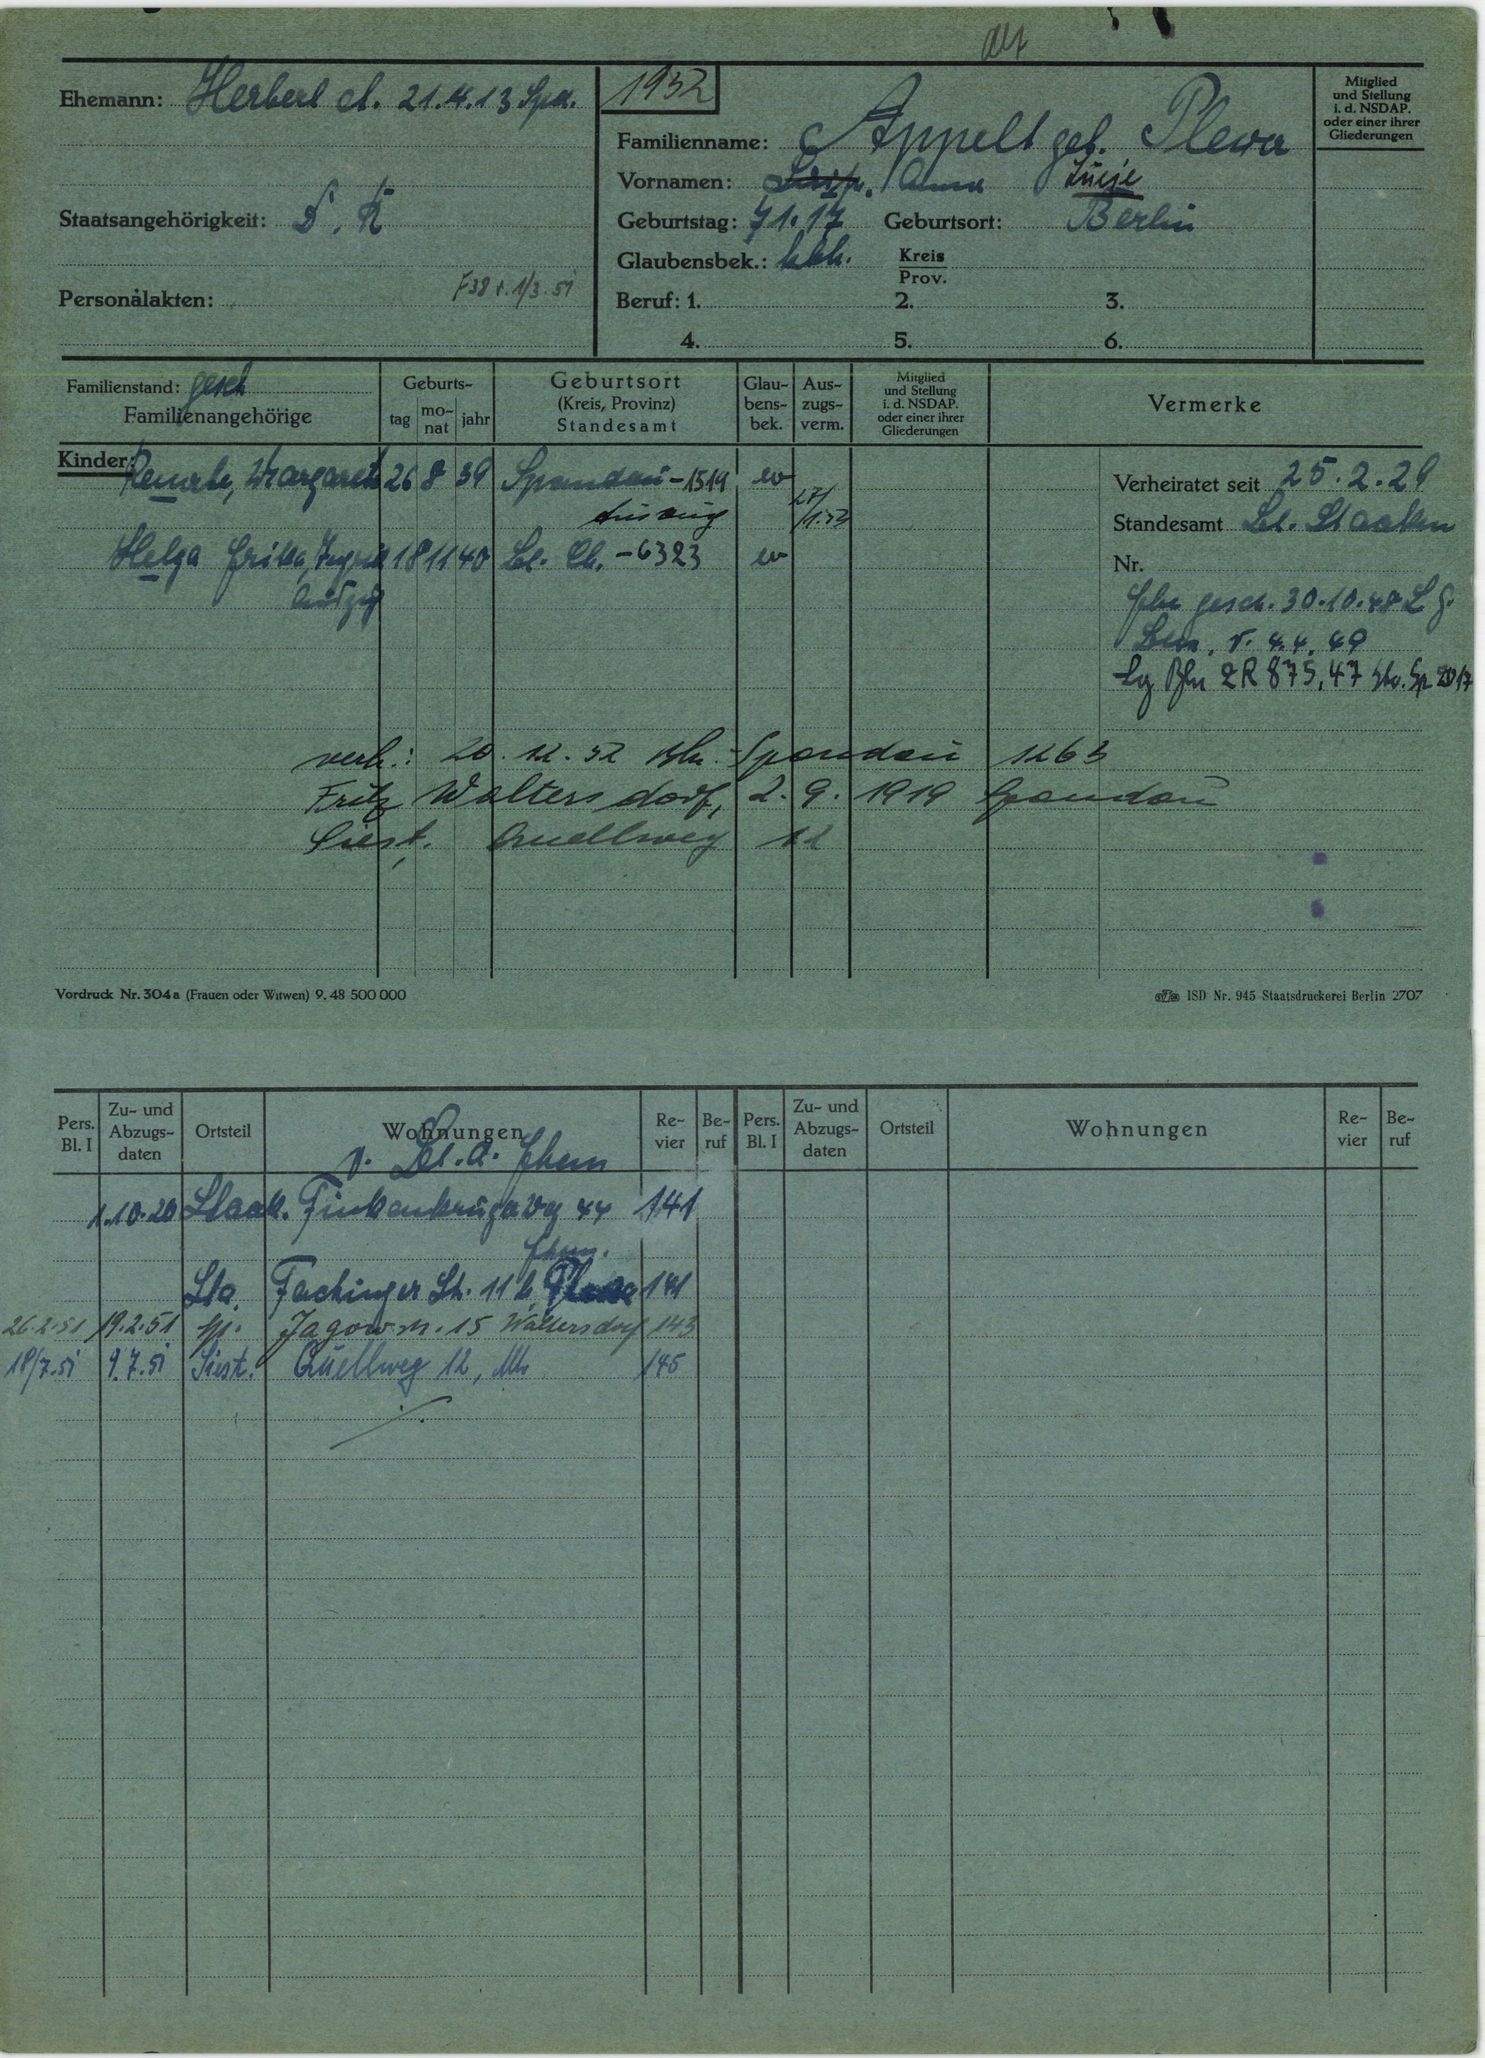
Appelt geb. Plera